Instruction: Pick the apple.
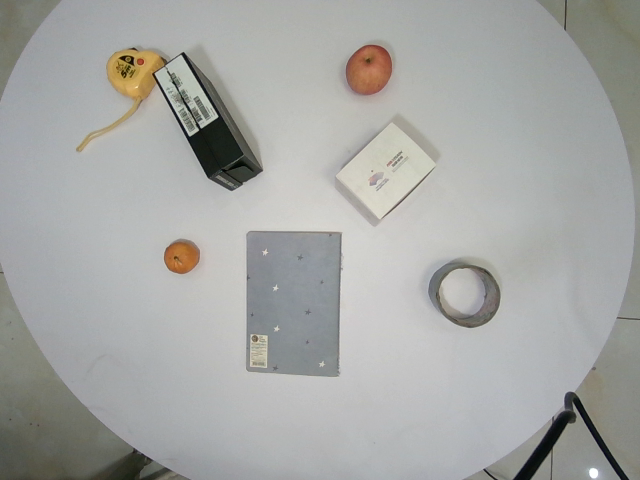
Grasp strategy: vertical